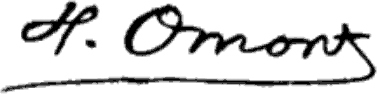
Signature of: henri omont